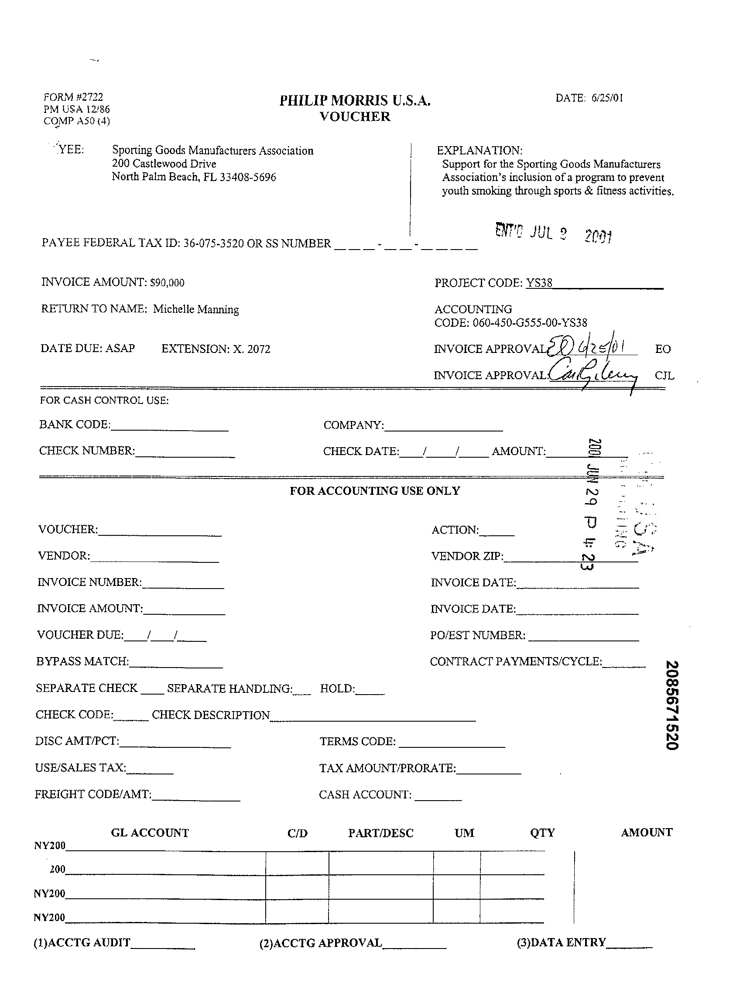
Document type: Invoice